Question: Describe the condition in detail:
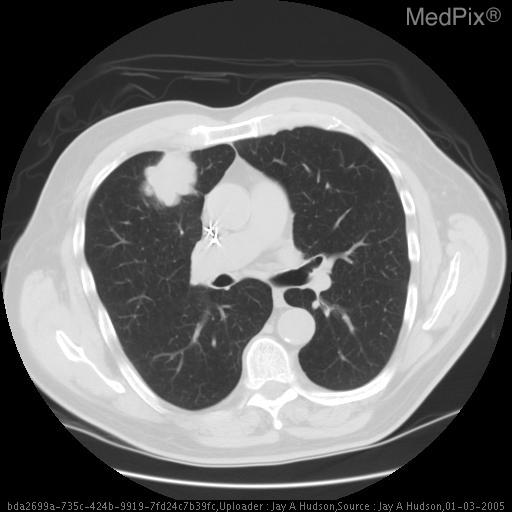
Answer: The disease is discussed as: For practical puroses, lung carcinoma is classified into two types, small cell and non-small cell (NSCLC).  Non-small cell includes squamous or epidermoid, adenocarcinoma, and large cell carcinoma.   Small cell lung cancer is diagnosed in approximately 20% of lung cancer.  It is generally treated with chemotherapy, with or without radiation treatment.  Non small cell is diagnosed in approximately 75% or patients with lung cancer.  Majority of NSCLC are not surgically respectable at the time of diagnosis.  Adenocarcinoma most often arises as a peripheral lung nodule.  Small cell and squamous are mostly central in location.

For NSCLC, approximately 12-20% are asymptomatic at the time of diagnosis.  Peripheral tumors are clinically silent for a longer period and are more likely to be discovered incidentally on a routine chest radiograph.  Symptoms include cough, wheezing, hemoptysis, recurrent pneumonia, and paraneoplastic syndromes.  Invasion often causes hoarseness, chest wall pain, brachial plexus neuropathy, Horner’s syndrome, phrenic nerve paralysis, superior vena caval obstruction, dysphagia, plural effusion, or pericardial tamponade. Hilar and mediastinal node involvement and distant metastases to the brain and adrenal glands are frequent at or after initial presentation.

Staging for non-small cell is largely based on the TNM system. The most frequently used imaging modalities are plain chest radiograph and CT.  Staging of the tumor influences the management options and prognosis.